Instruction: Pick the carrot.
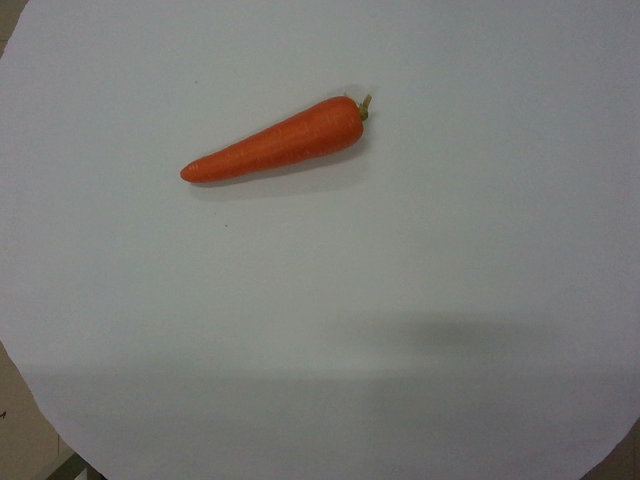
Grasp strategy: vertical